Question: What is the address or location of the property listed in the document?
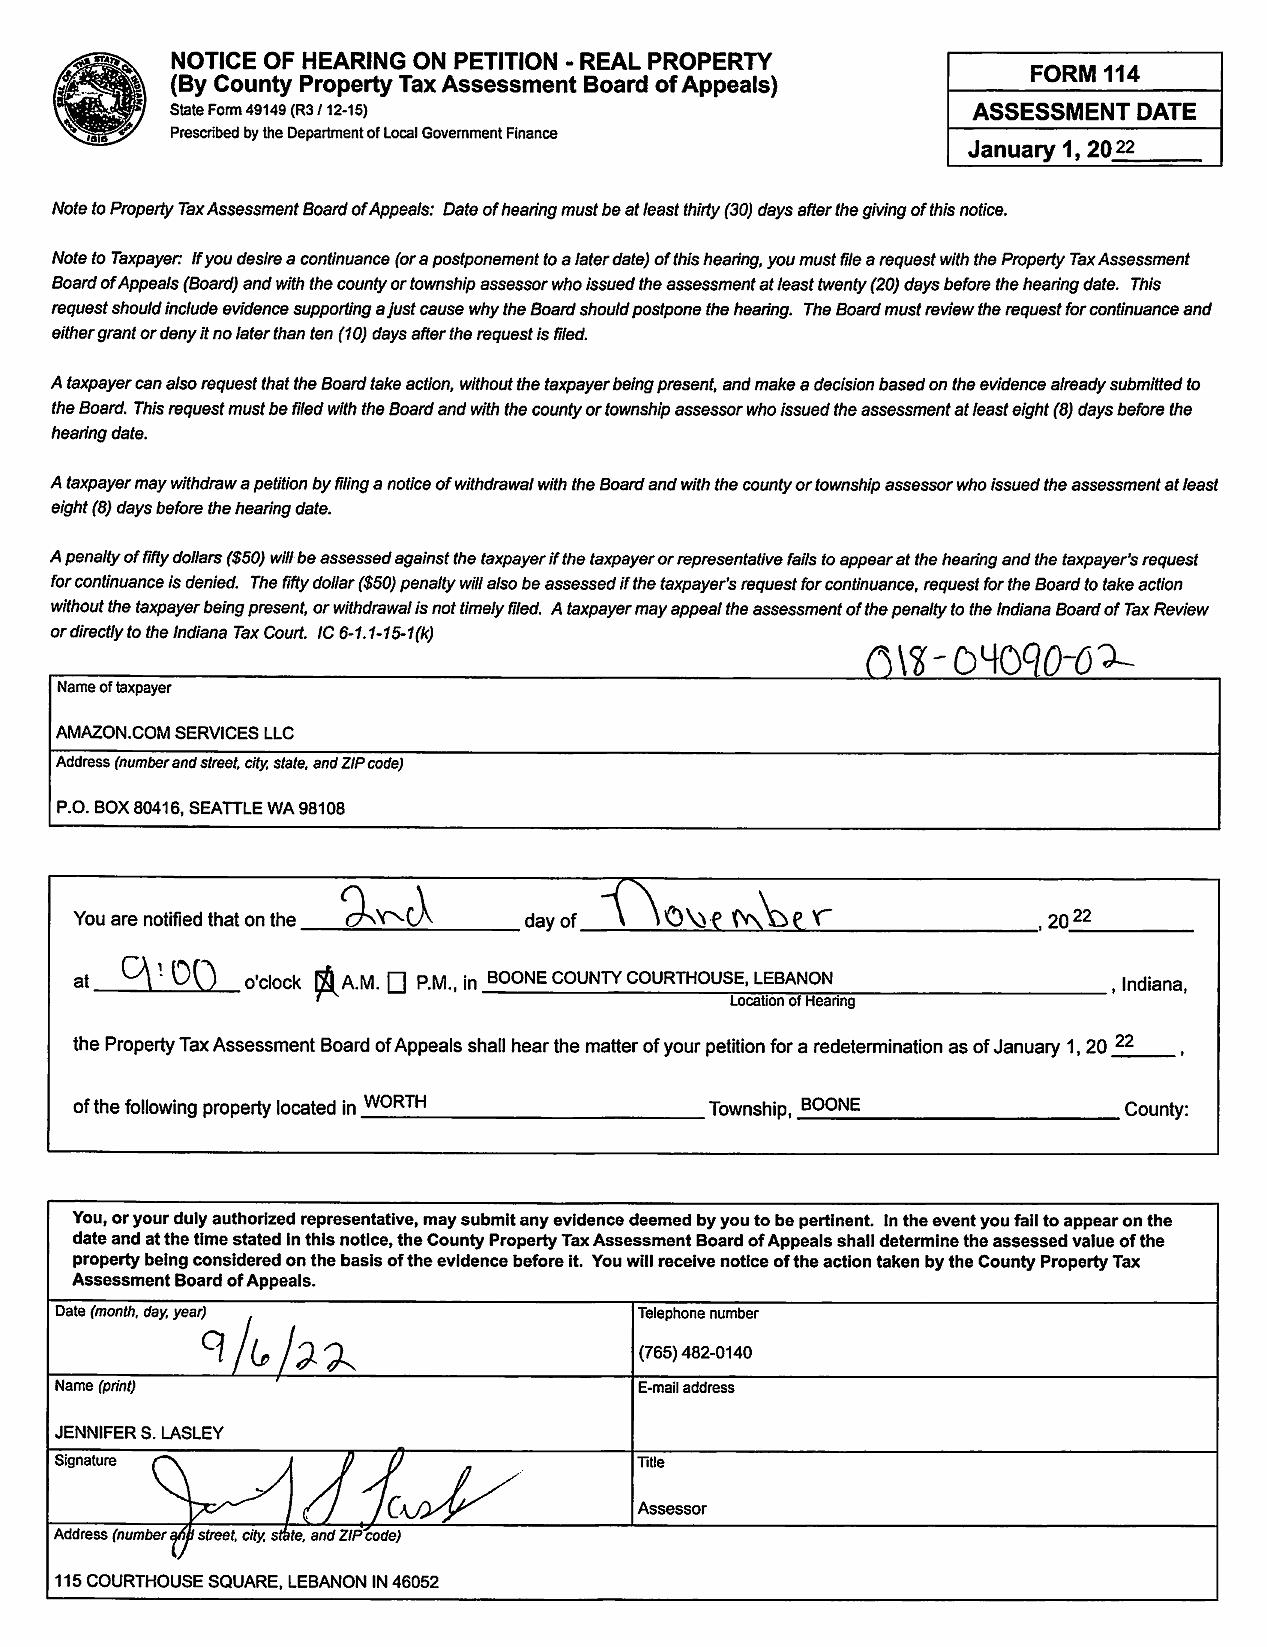
Answer: "WORTH Township, BOONE County"